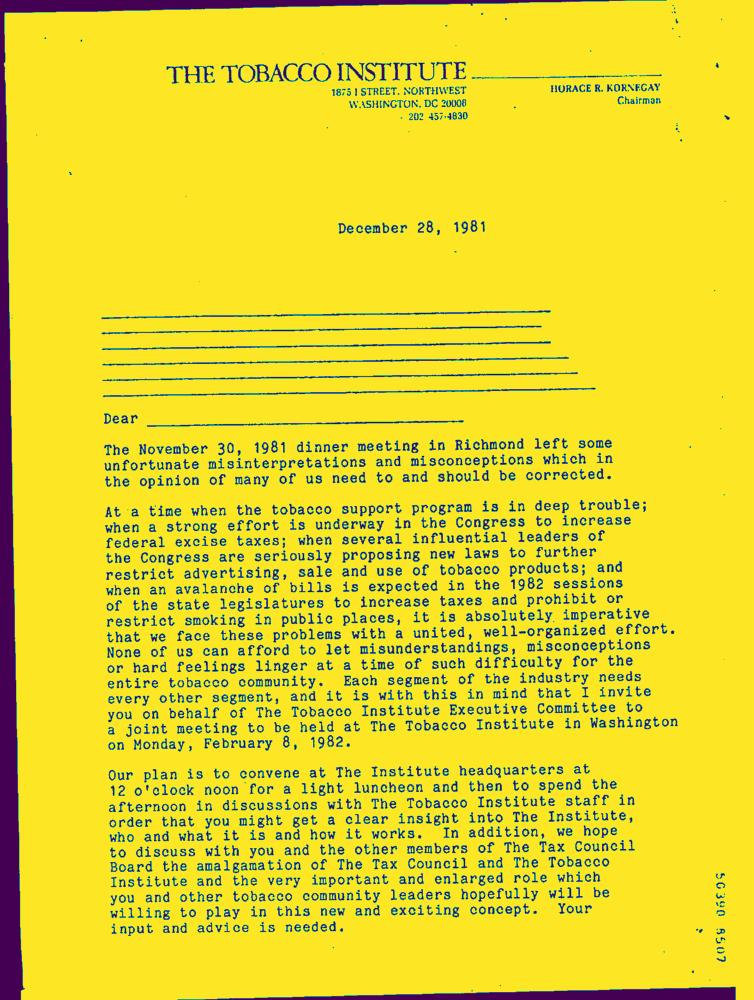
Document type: Letter-Doc